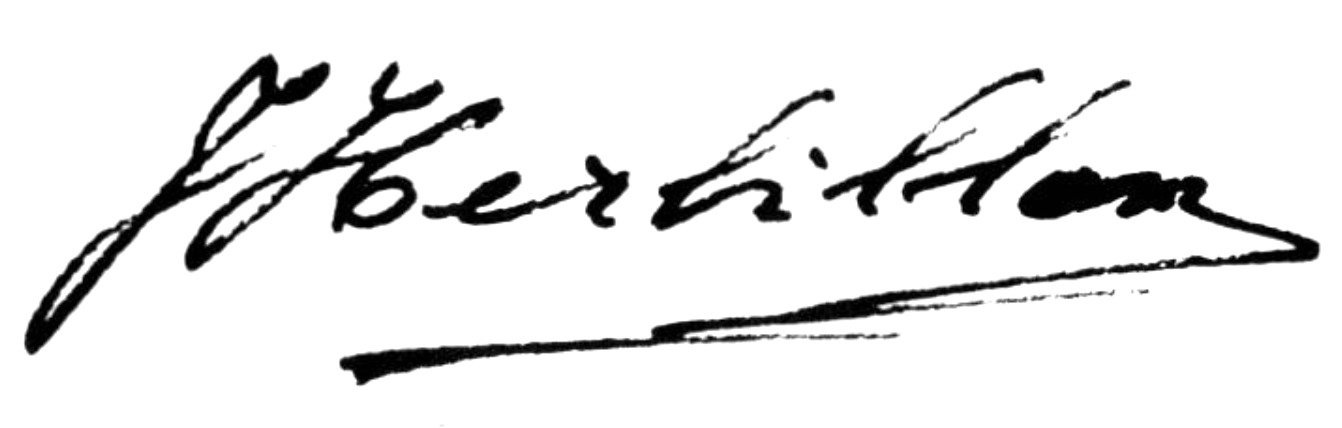
Signature of: jules herbillon